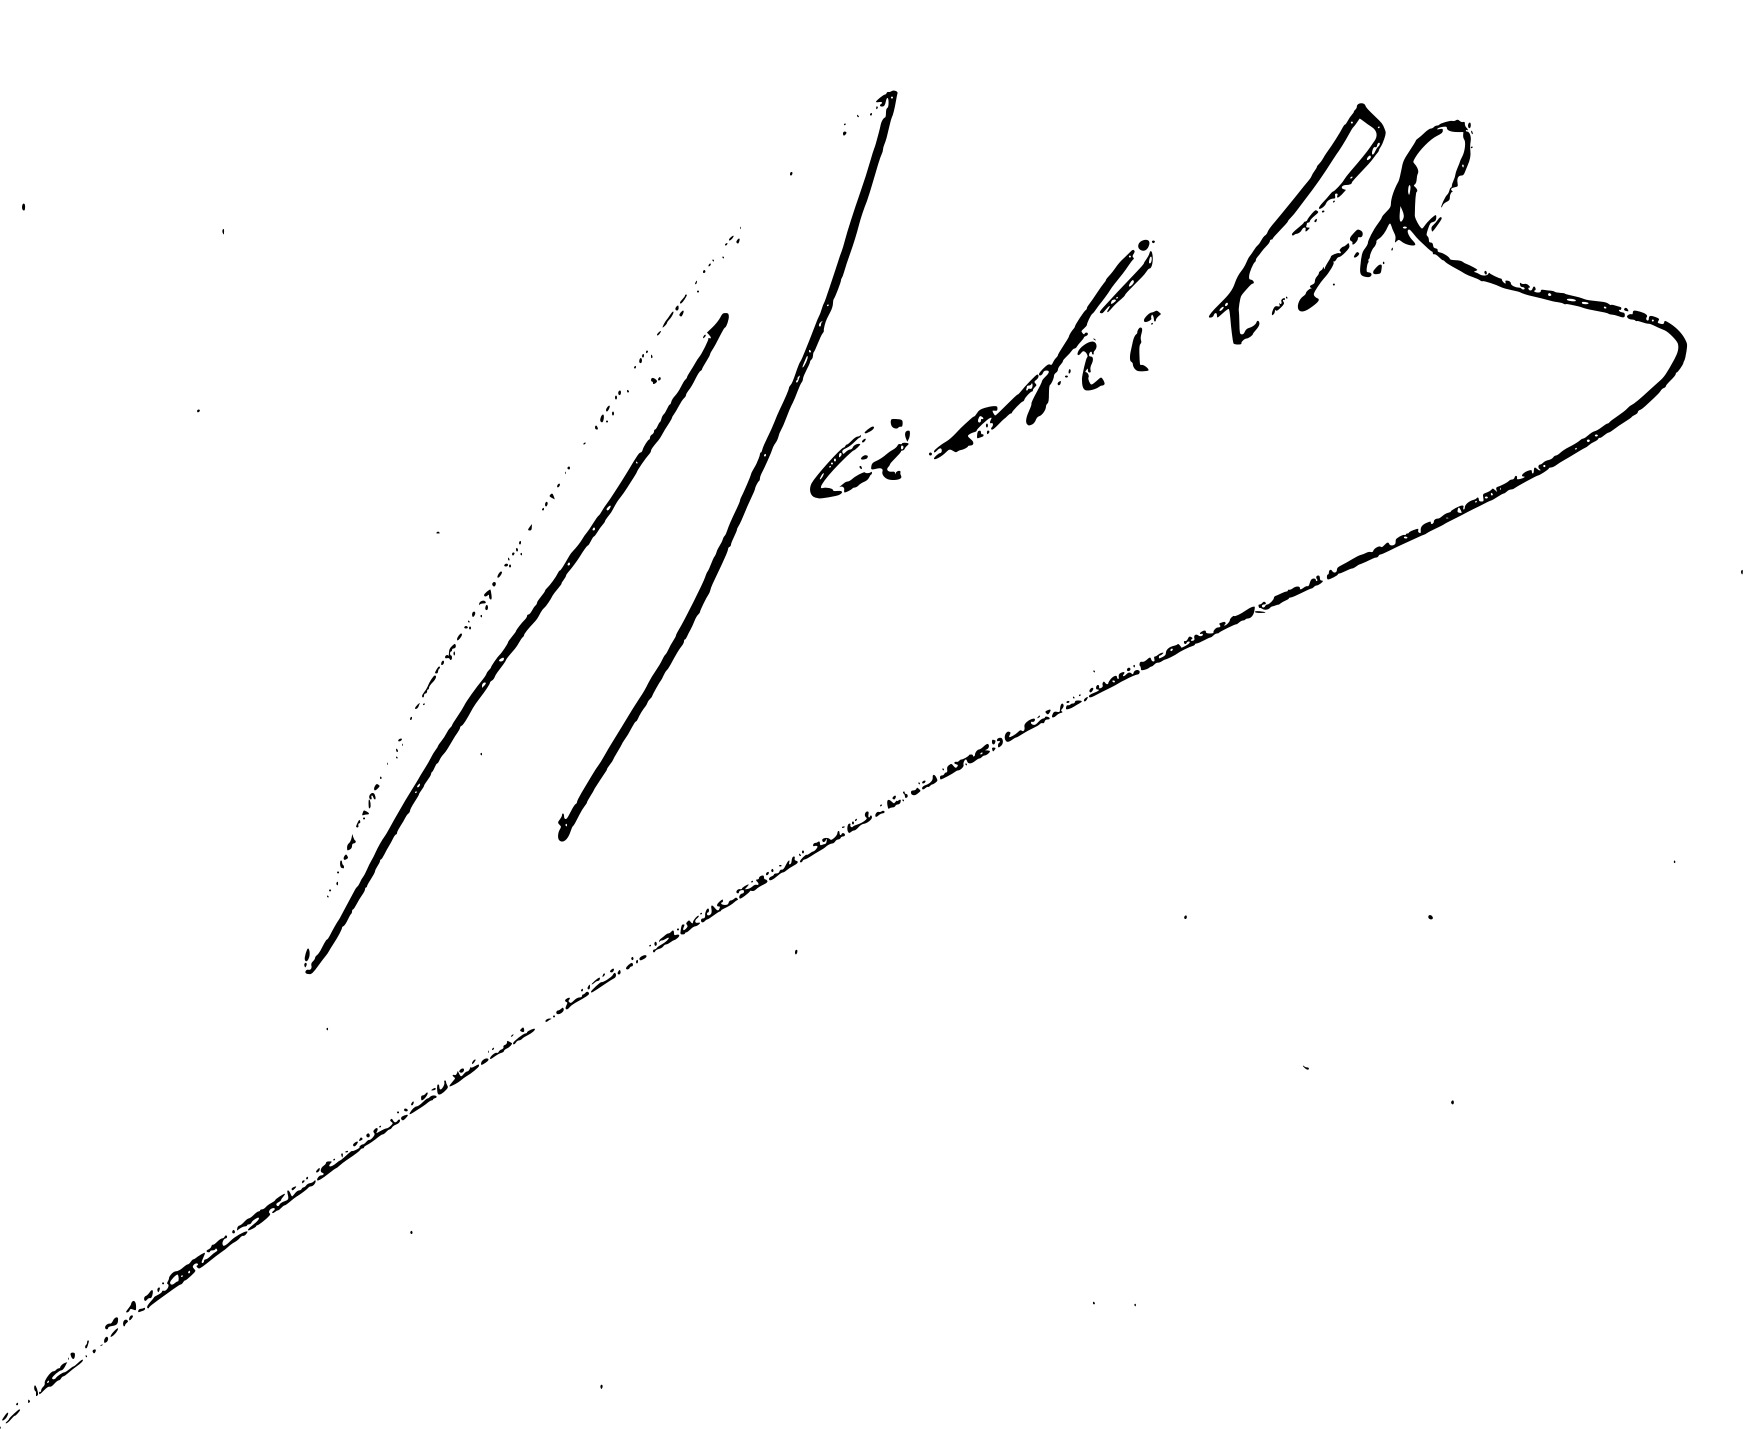
Signature of: gaston bachelard